Question: What appears to be the issue?
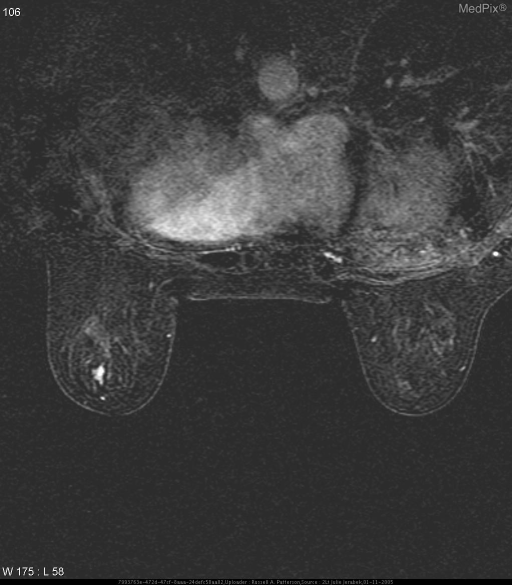
Answer: The findings suggest Image Findings: Breast MRI showed spiculated enhancing mass in anterior 1/3 of Left breast.. Axial MRI with gadolinium shows enhancing mass.. The patient might have a history of History (can include gestational age, or age in days, weeks, months): 59 y/o female with focal left breast pain x 2-3 months with increased risk by the Gail model.  Mammogram was normal.  Breast ultrasound was normal without any evidence of mass or cystic structure..